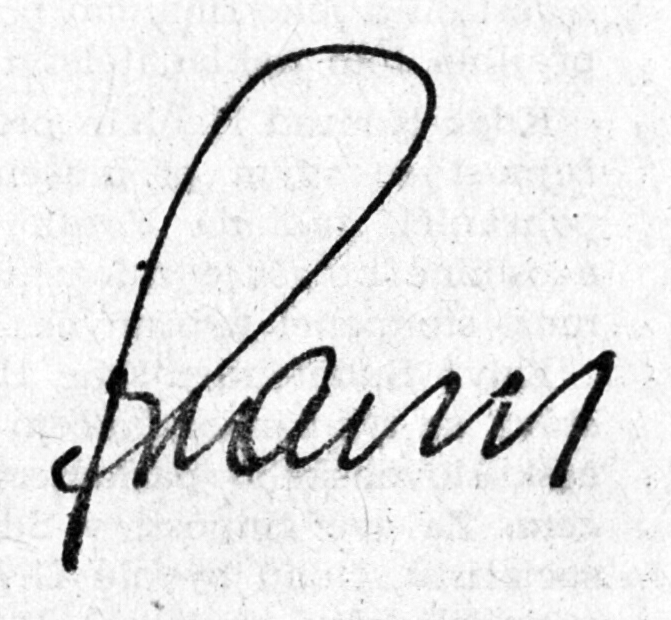
Signature of: karl hermann frank